Question: What jurisdiction, city, or county is the document associated with?
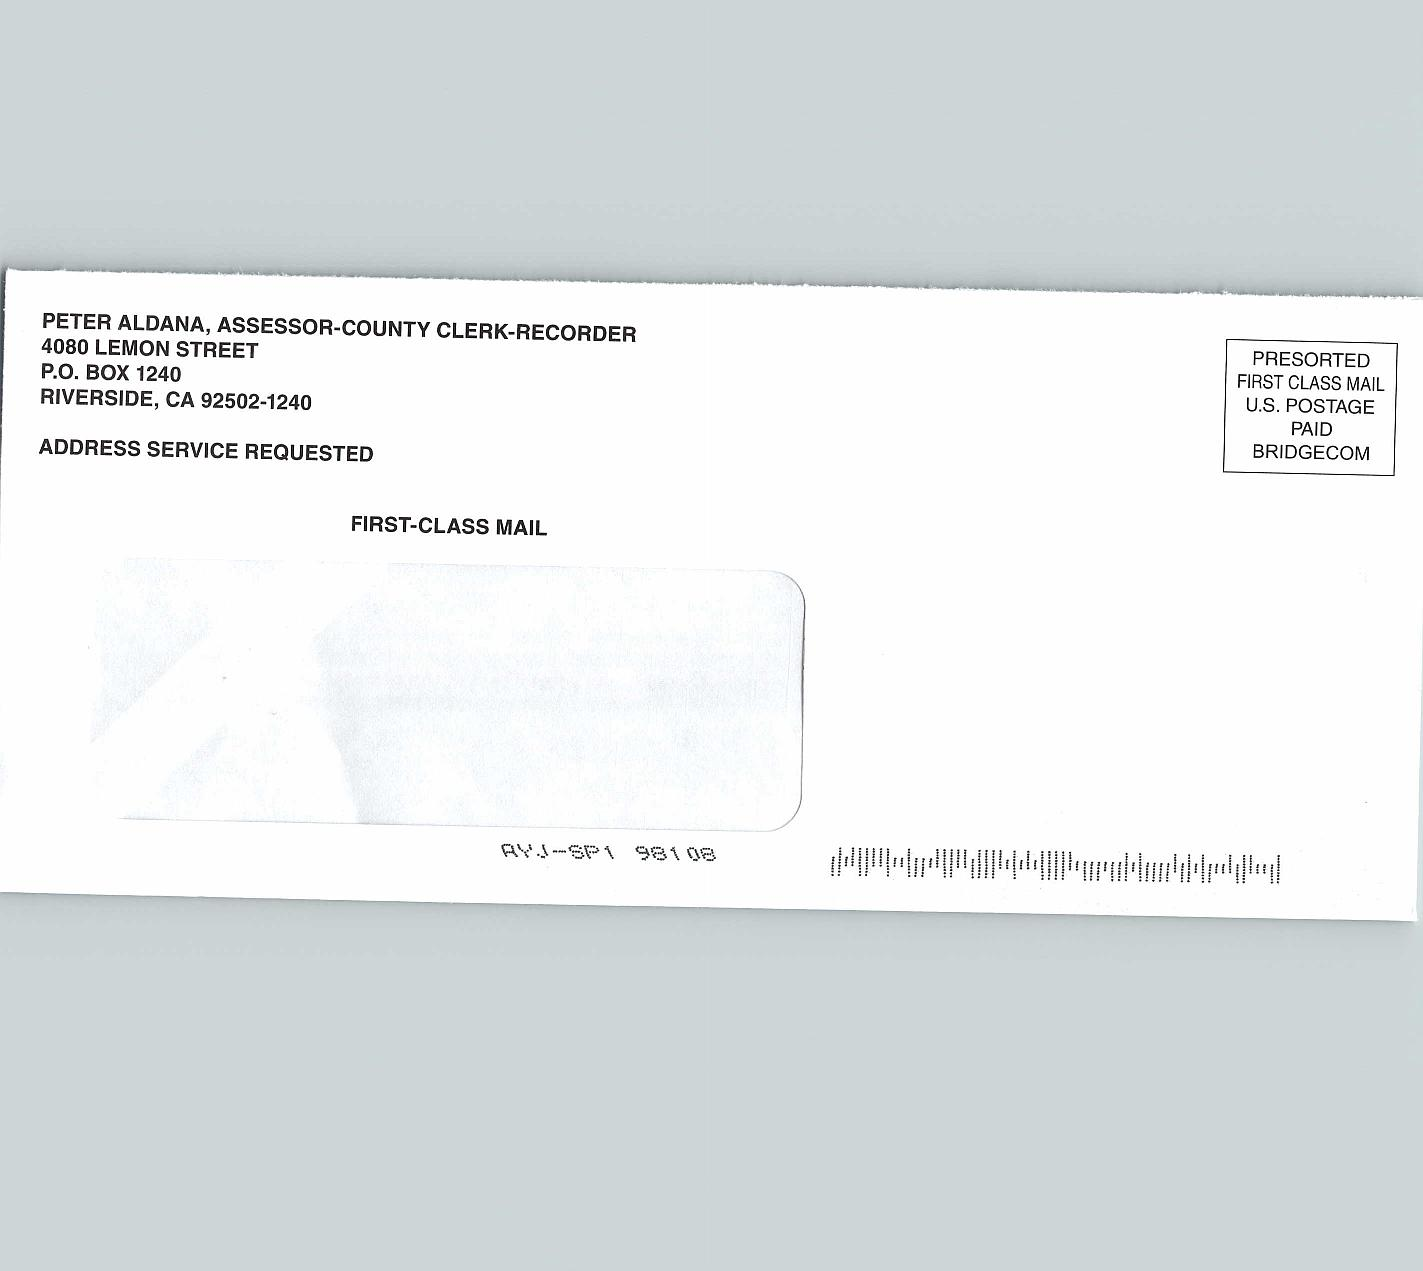
Answer: "Riverside County"